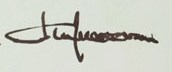
Signature of: georgi pirinski jr